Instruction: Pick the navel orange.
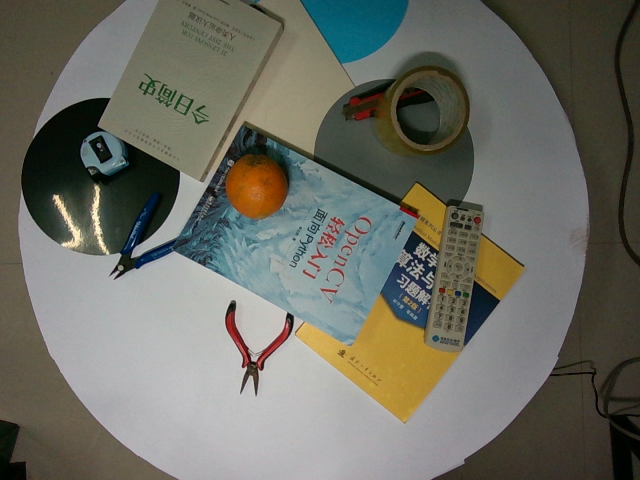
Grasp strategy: vertical